Question: What appears to be the issue?
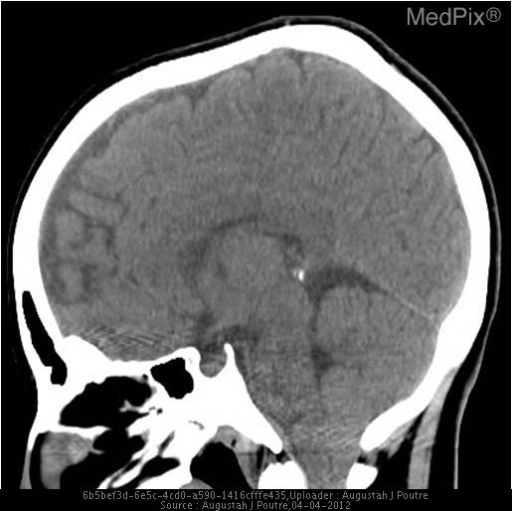
Answer: The findings suggest Low lying cerebellar tonsils with cervical cord syringohydromyelia.. Sagittal reformatted image from a noncontrast head CT demonstrates extension of the cerebellar tonsils inforiorly through the foramen magnum, effacing the CSF spaces and compressing the cervicomedullary junction.. The patient might have a history of 21 y/o woman who presented to the ER with gradual onset headache for the past 2 weeks..